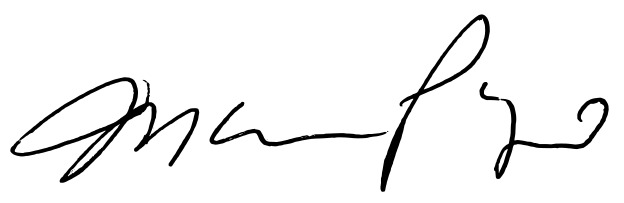
Signature of: mario puzo